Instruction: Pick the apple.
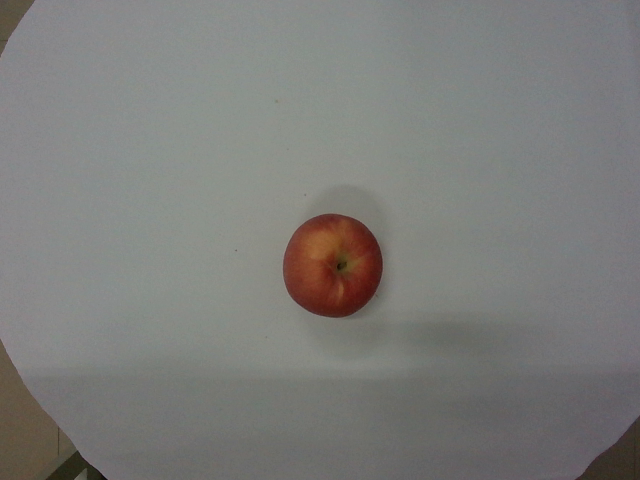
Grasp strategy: vertical